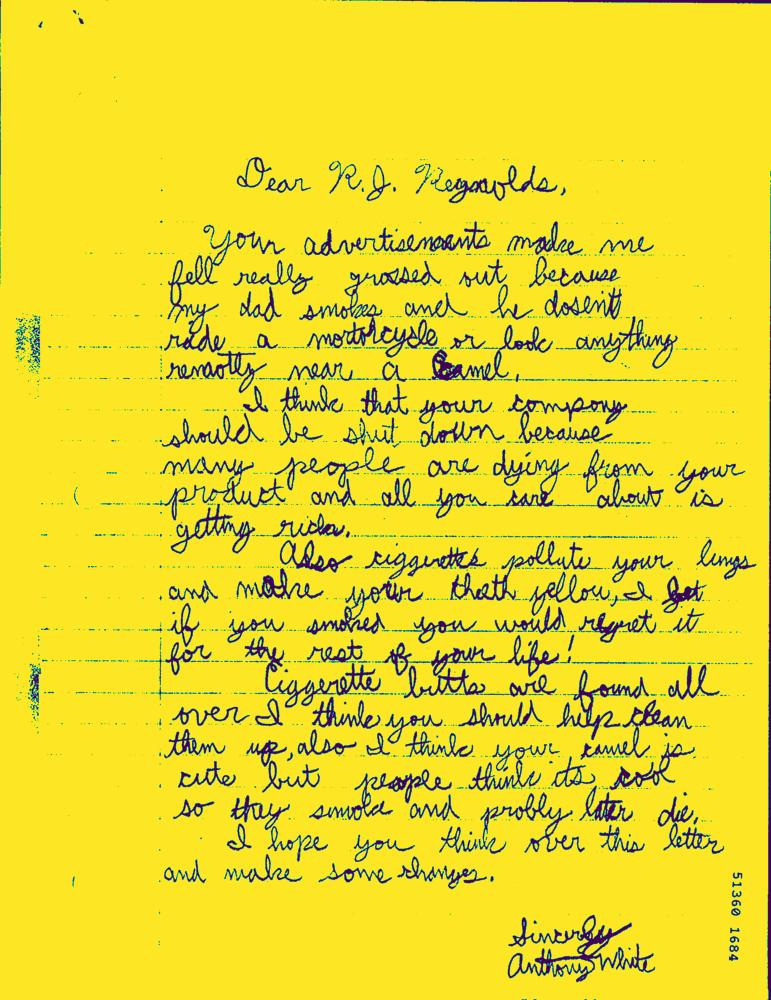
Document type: Hand-Written